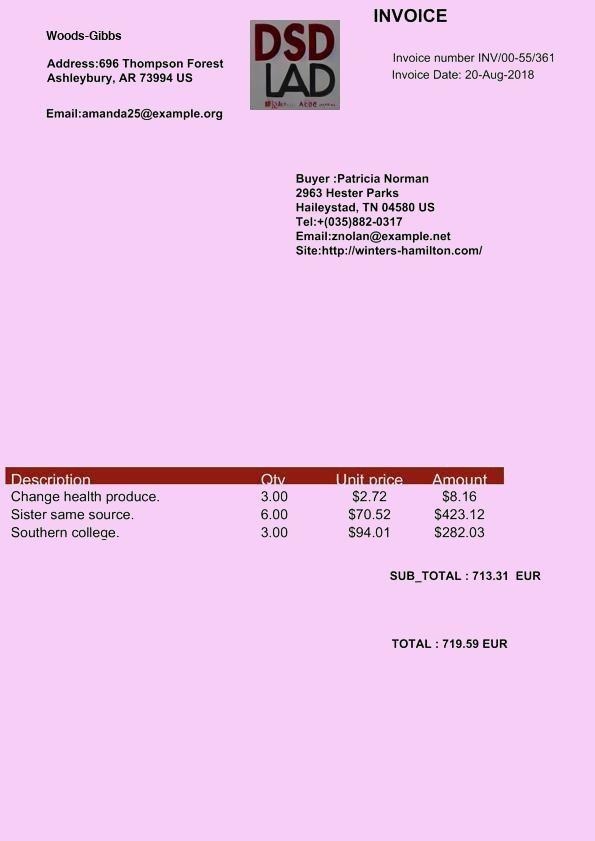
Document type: Invoice